Question: How does the patient history play a role?
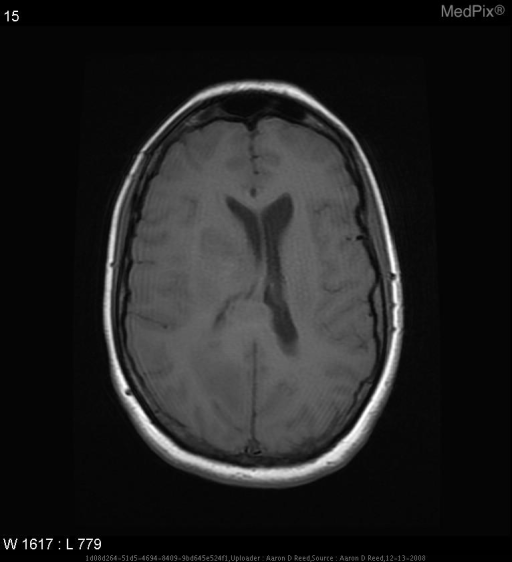
Answer: The patient's history of The patient is a 50 y/o caucasian female in otherwise good health that complains of frequent headaches over the last 3 months that wake her from sleep at night and are present when she wakes in the morning. Sometimes accompanied by nausea and vomiting is key in understanding the case.